Question: What jurisdiction, city, or county is the document associated with?
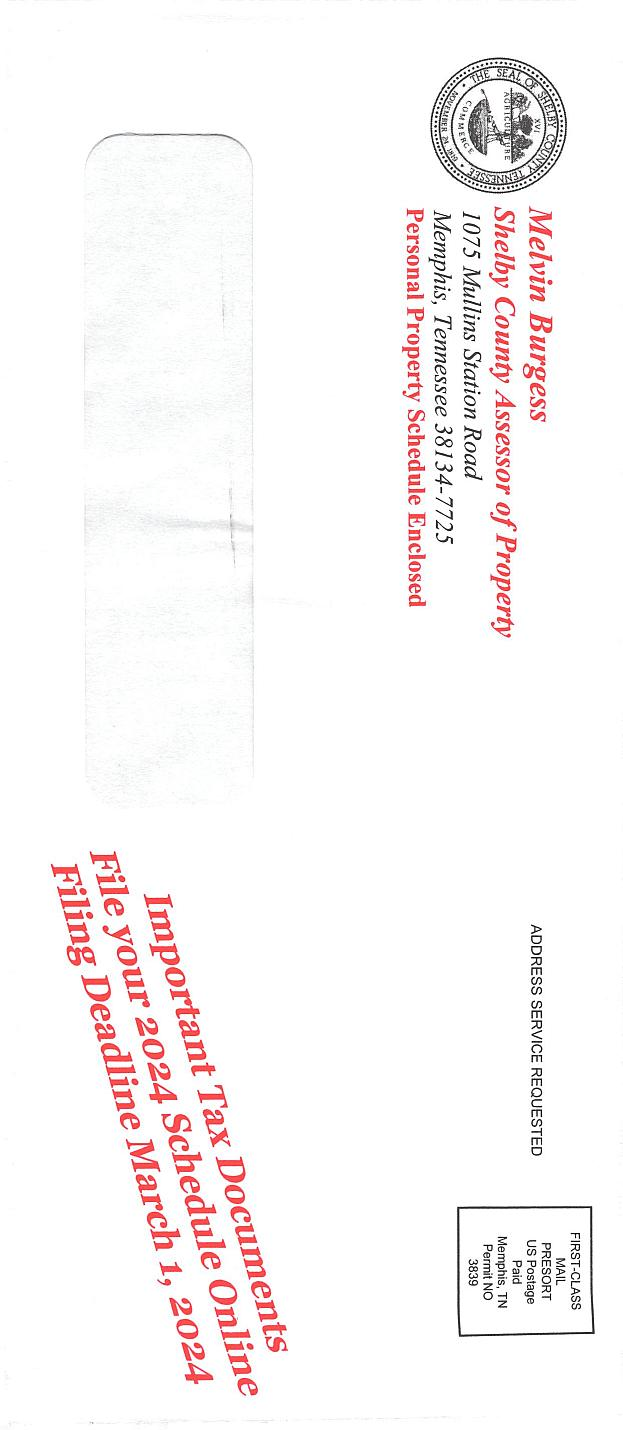
Answer: "Personal Property Schedule"